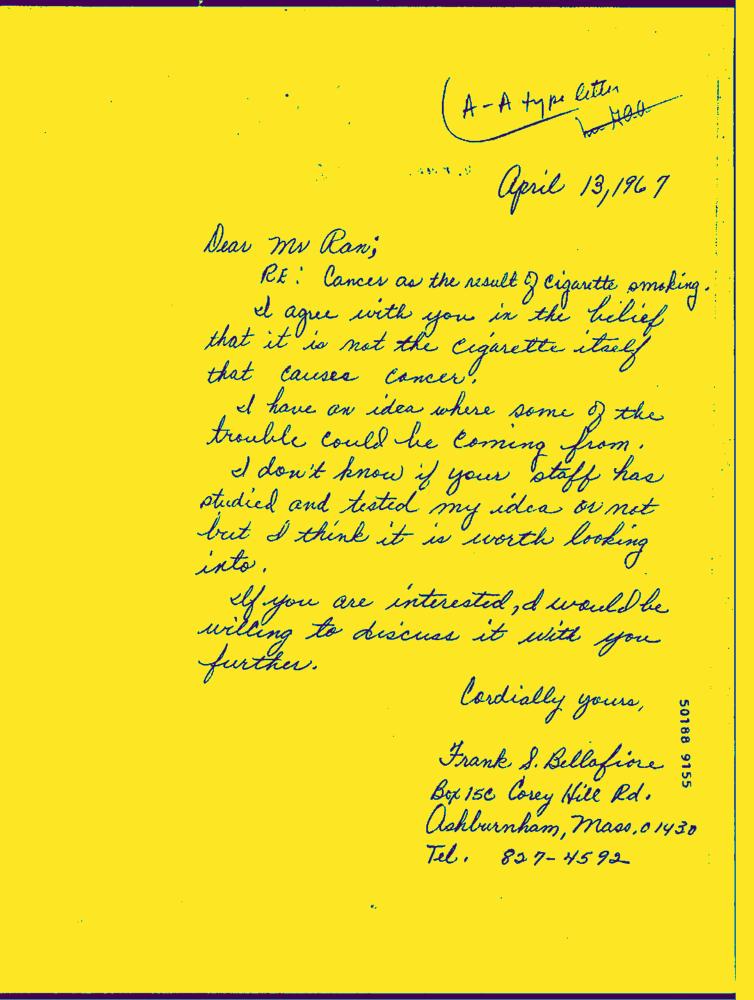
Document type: Hand-Written